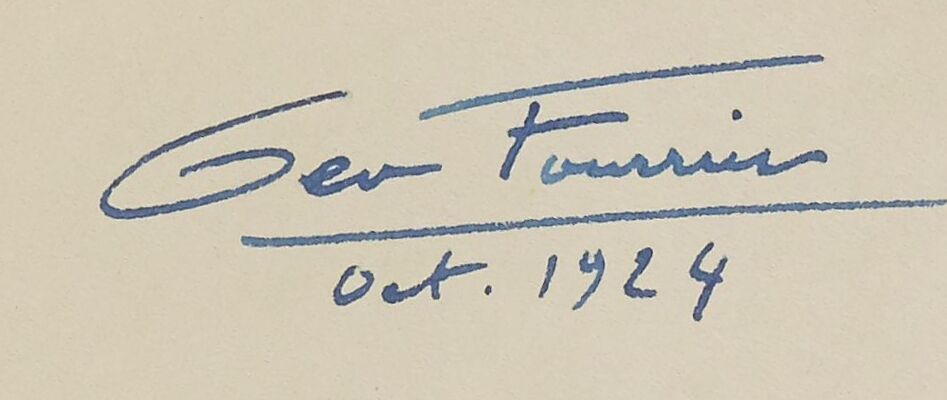
Signature of: géo fourrier